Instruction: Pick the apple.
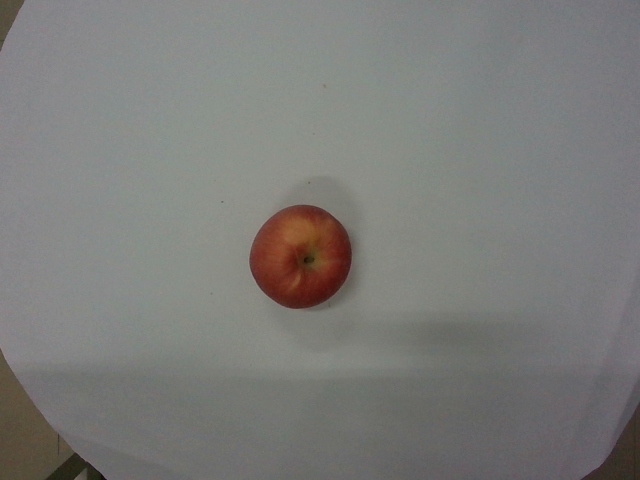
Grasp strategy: vertical